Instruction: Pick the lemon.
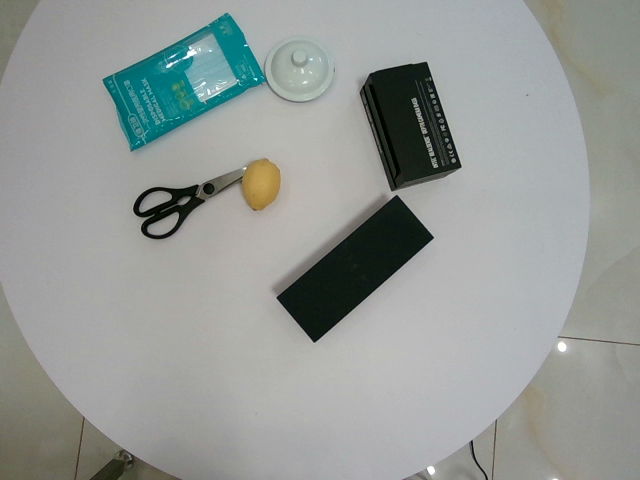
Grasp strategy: vertical